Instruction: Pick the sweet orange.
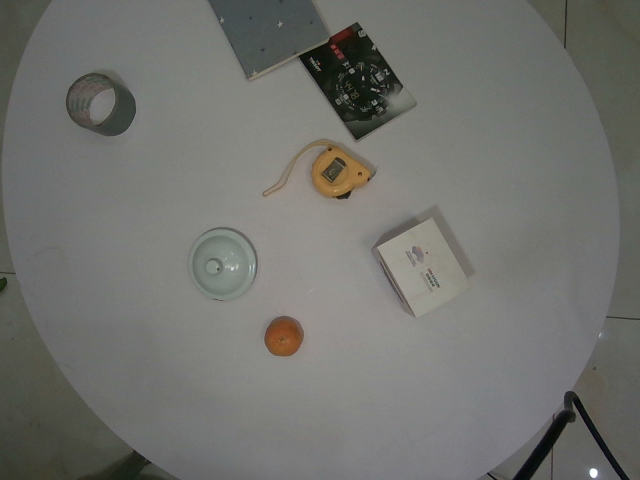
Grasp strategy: vertical